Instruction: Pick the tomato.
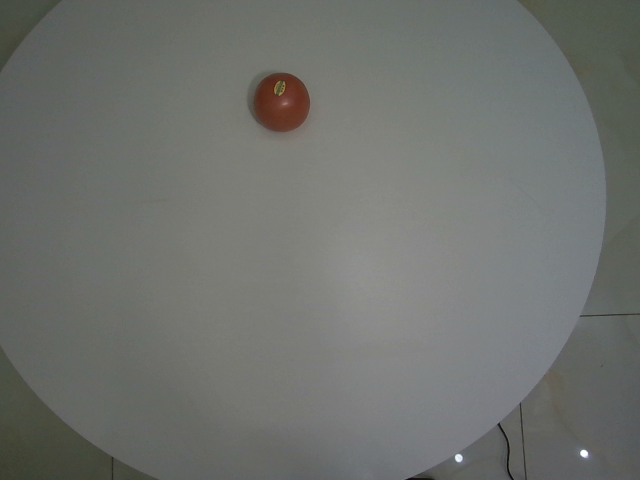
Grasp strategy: vertical